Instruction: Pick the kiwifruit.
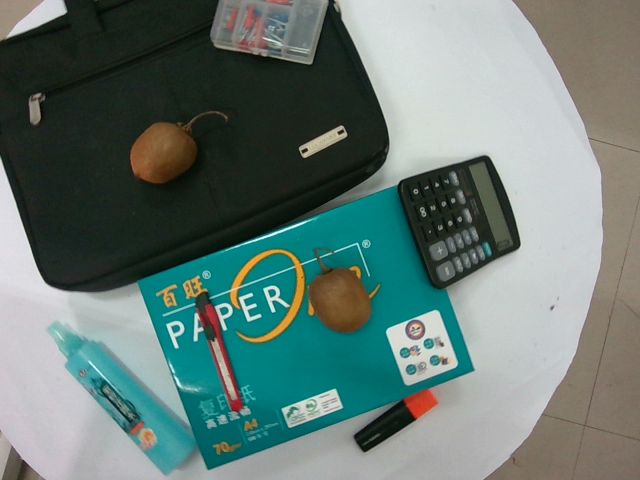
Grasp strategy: vertical